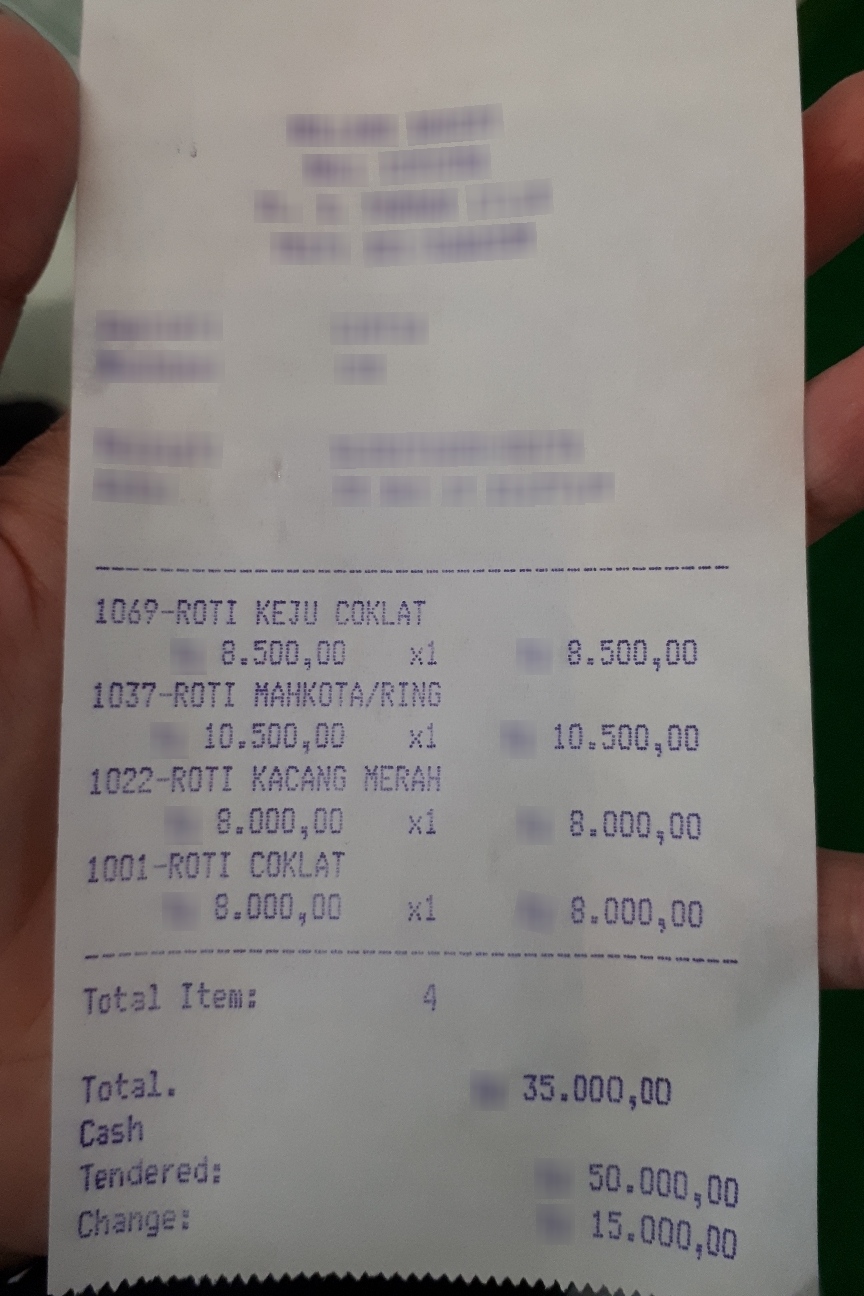
Receipt information:
total: 35.000.00
line_items: item_name: ROTI KEJU COKLAT
item_value: 8.500.00
item_quantity: 1
item_name: ROTI MAHKOTA/RING
item_value: 10.500.00
item_quantity: 1
item_name: ROTI KACANG MERAH
item_value: 8.000.00
item_quantity: 1
item_name: ROTI COKLAT
item_value: 8.000.00
item_quantity: 1